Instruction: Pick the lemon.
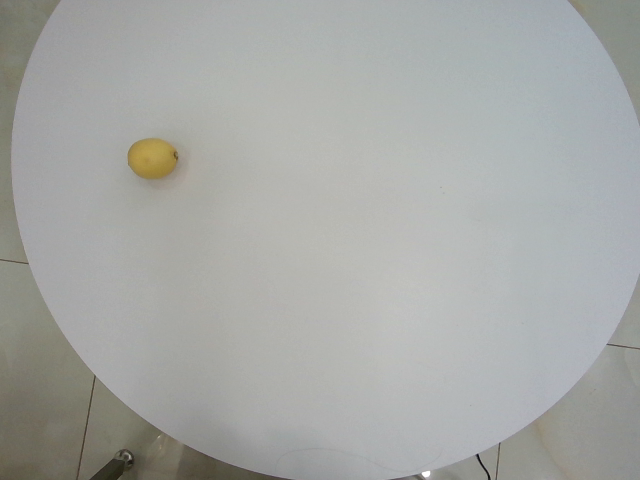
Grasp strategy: vertical